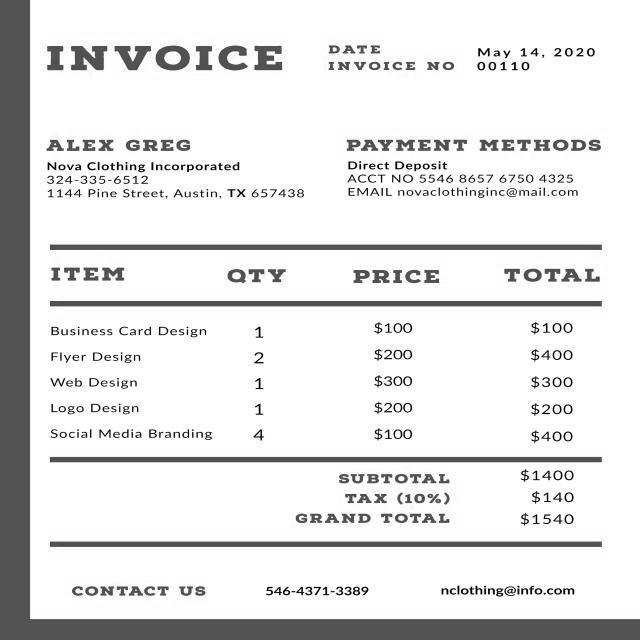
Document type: Invoice